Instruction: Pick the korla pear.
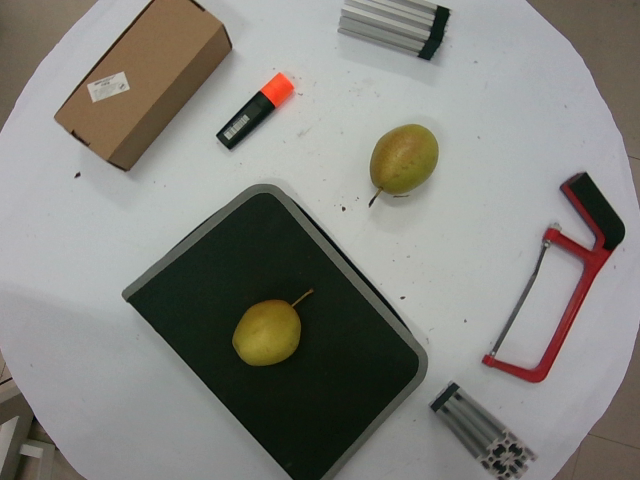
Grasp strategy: vertical